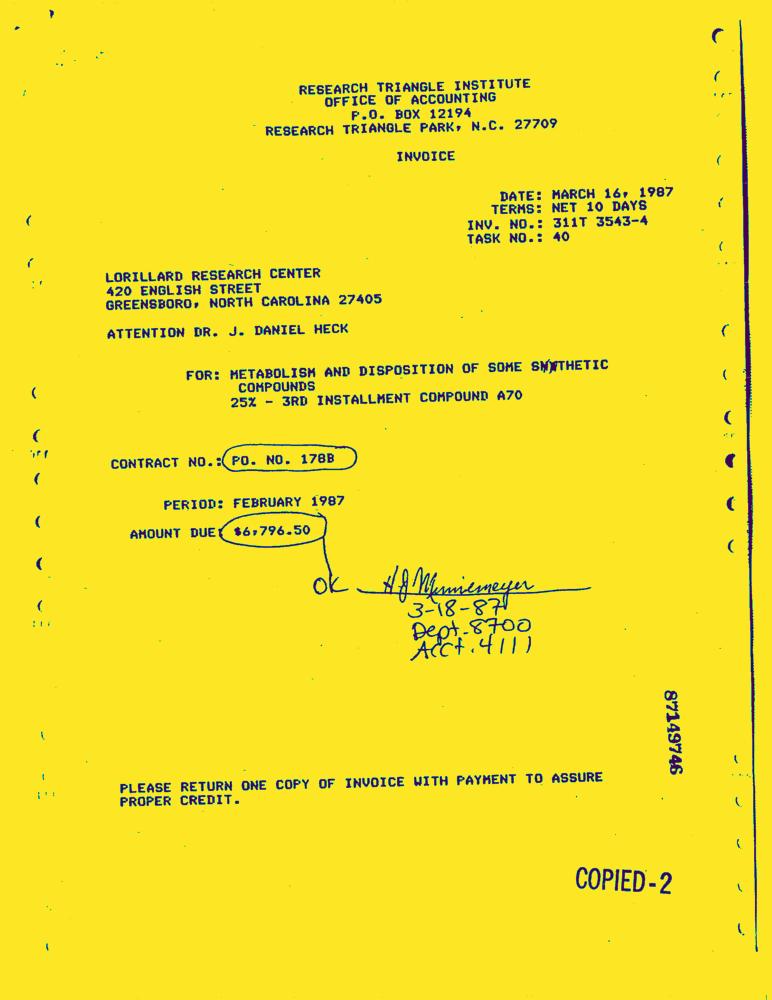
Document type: Invoice-Doc